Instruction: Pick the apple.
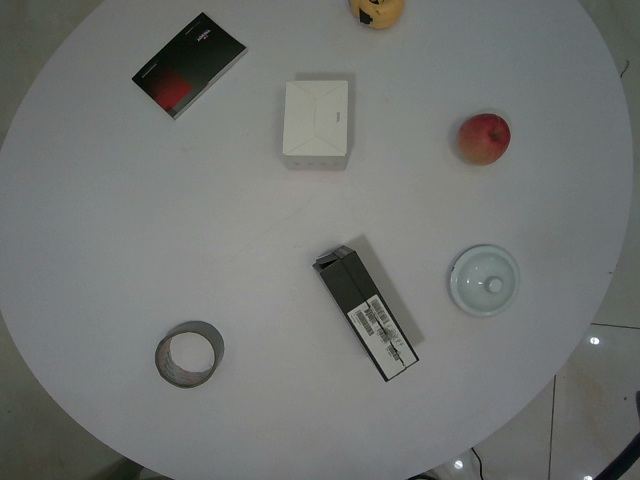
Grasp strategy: vertical